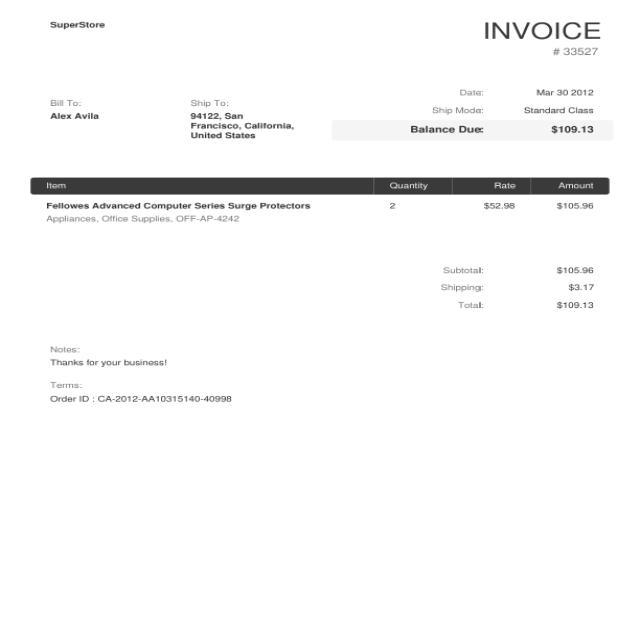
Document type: Invoice